Question: What might the diagnosis be?
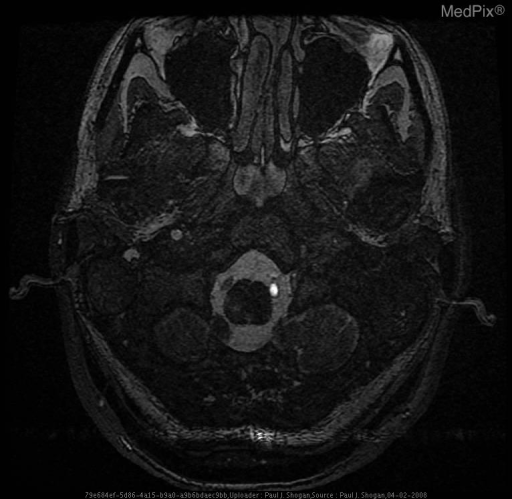
Answer: The possible diagnosis includes Dissection
Racemose Capillary Telangiectasia.